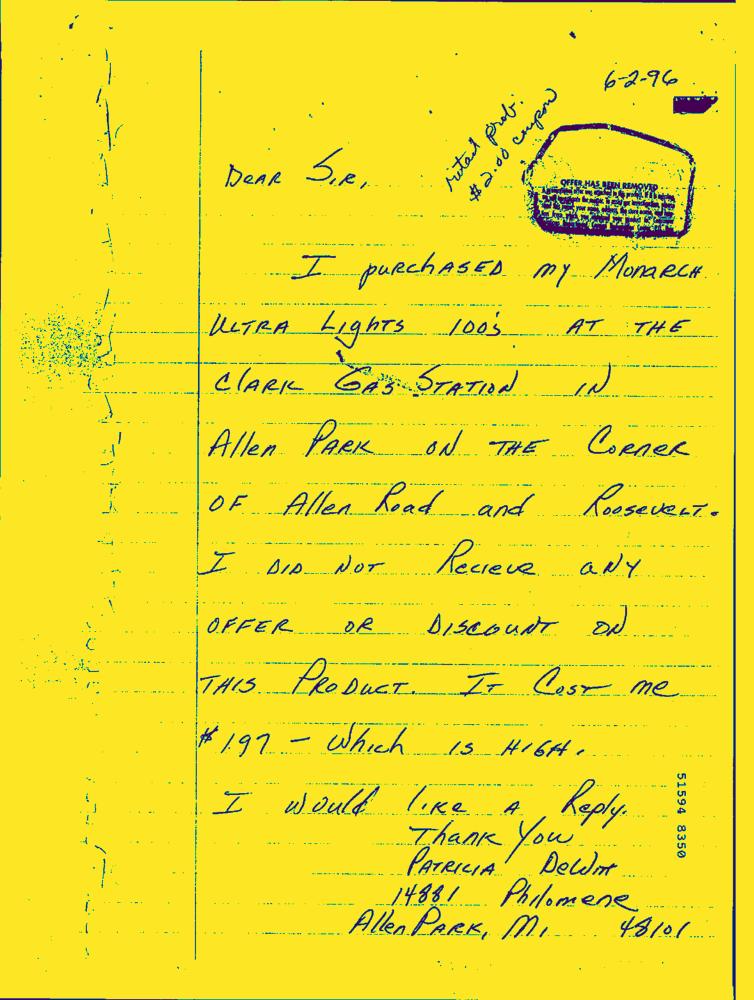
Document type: Hand-Written